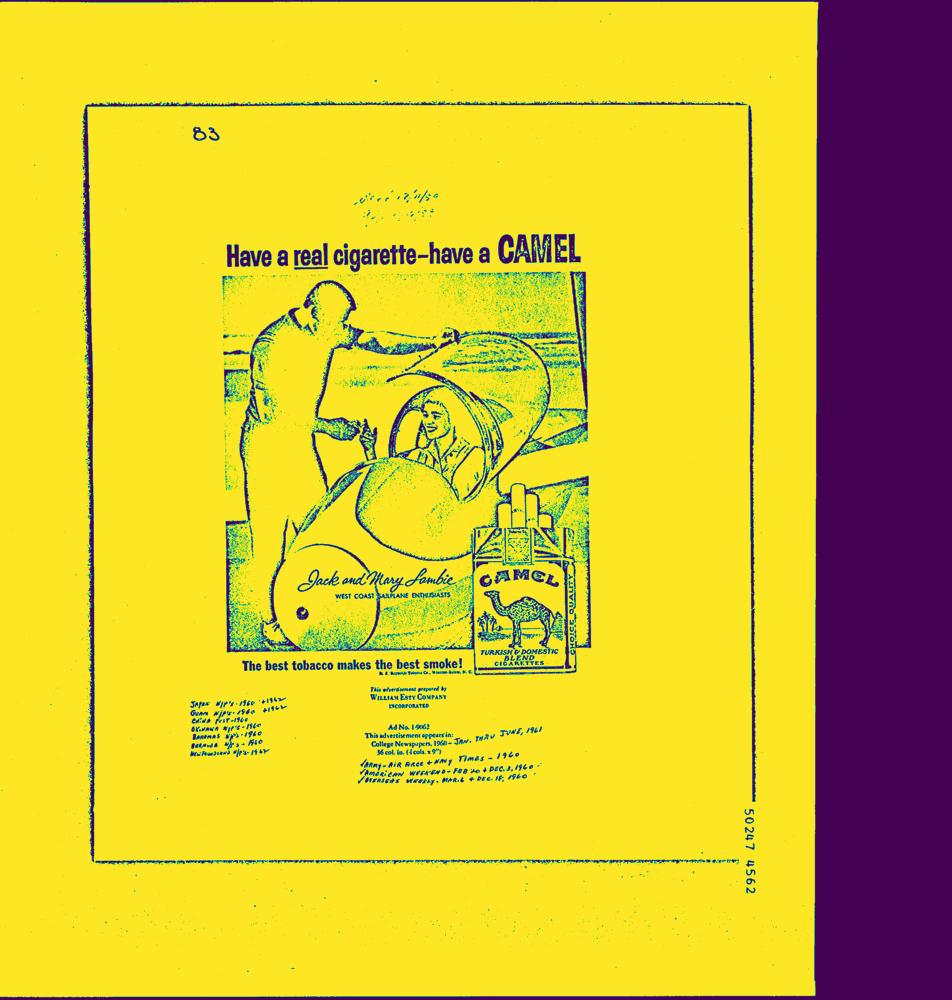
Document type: AD